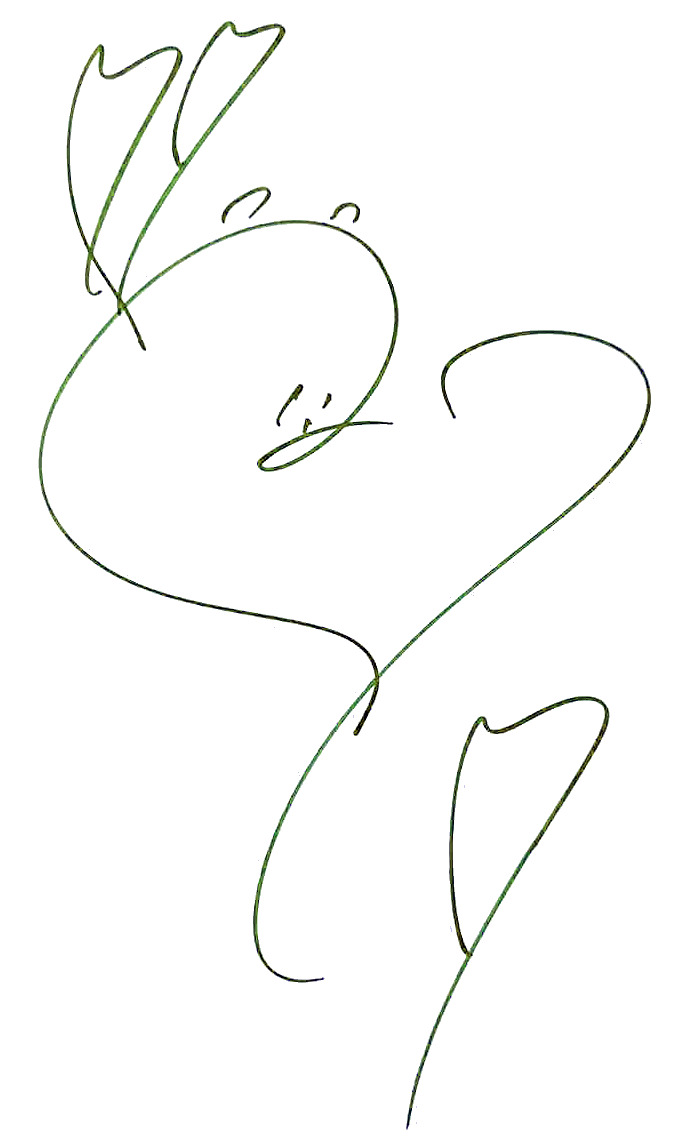
Signature of: minami aizawa